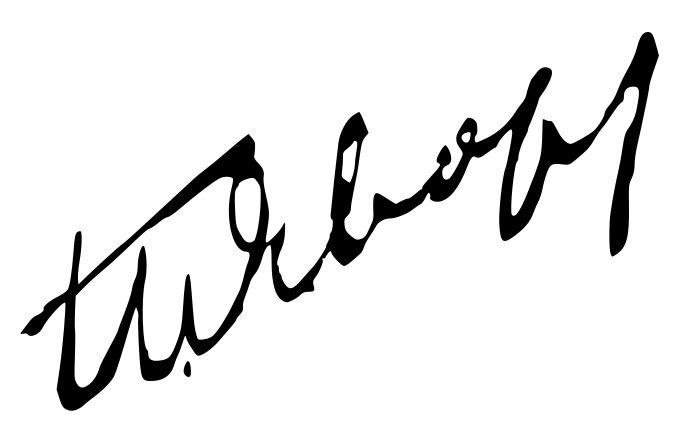
Signature of: peyo yavorov